Question: What is the earliest payment due date mentioned in the document?
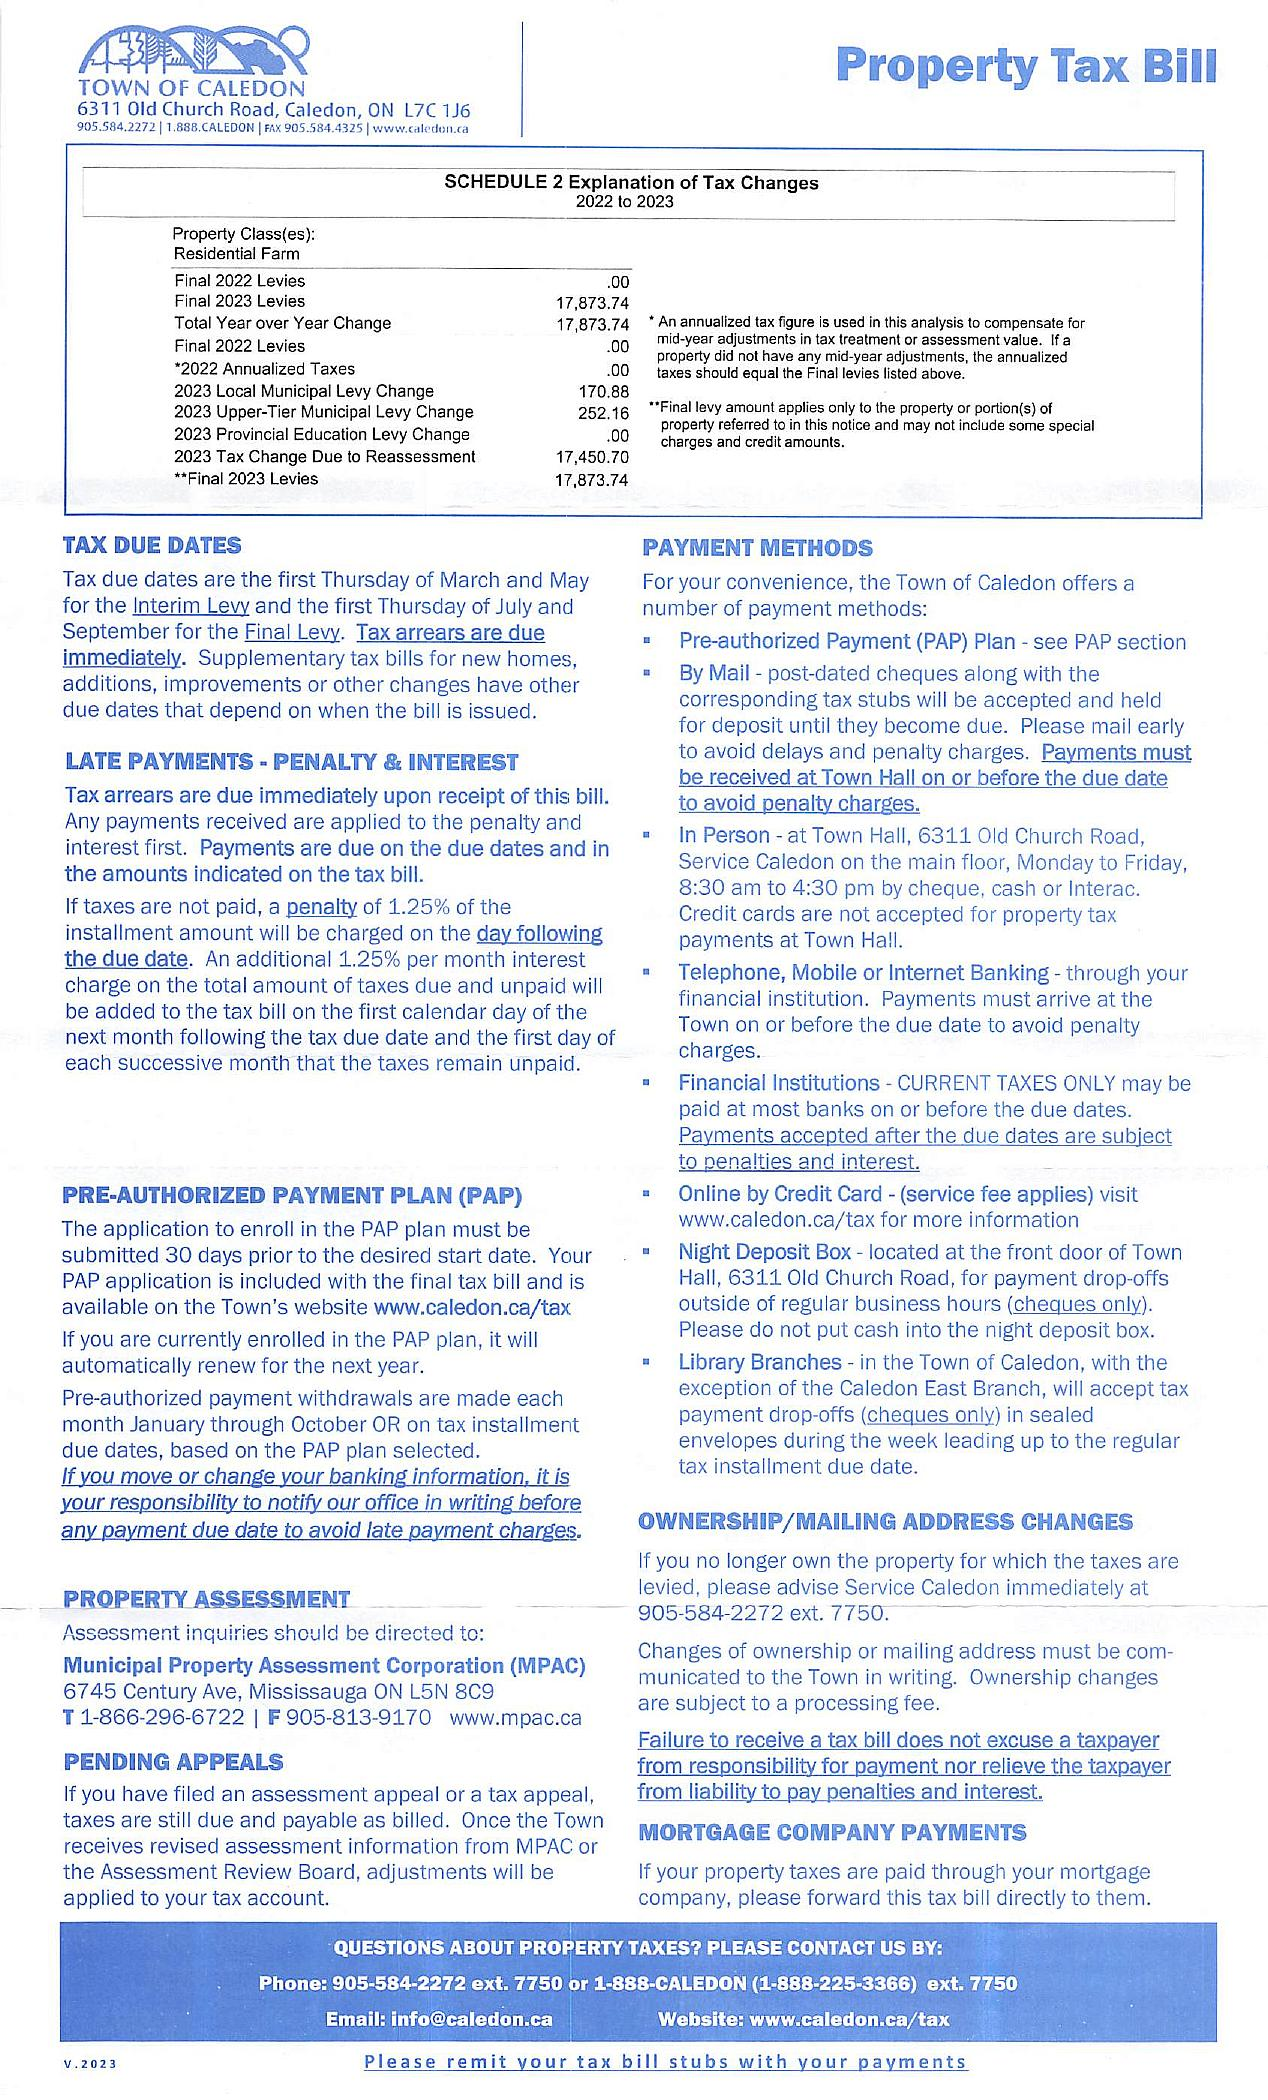
Answer: "The first Thursday of March and May for the Interim Levy"